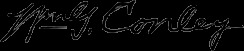
Signature of: william g conley